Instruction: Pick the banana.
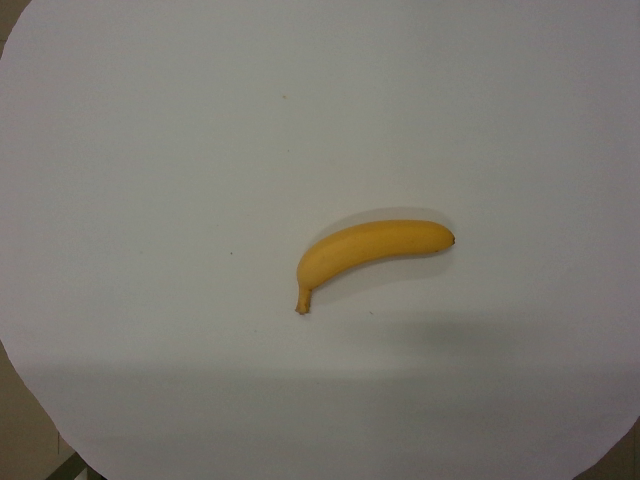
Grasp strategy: vertical